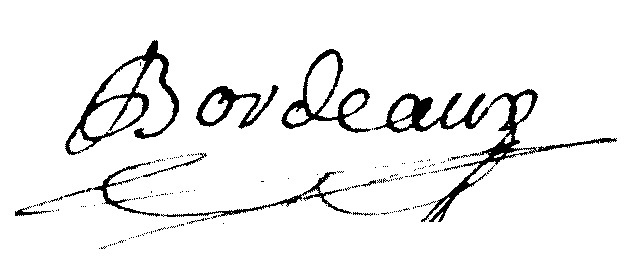
Signature of: jean nicolas bordeaux